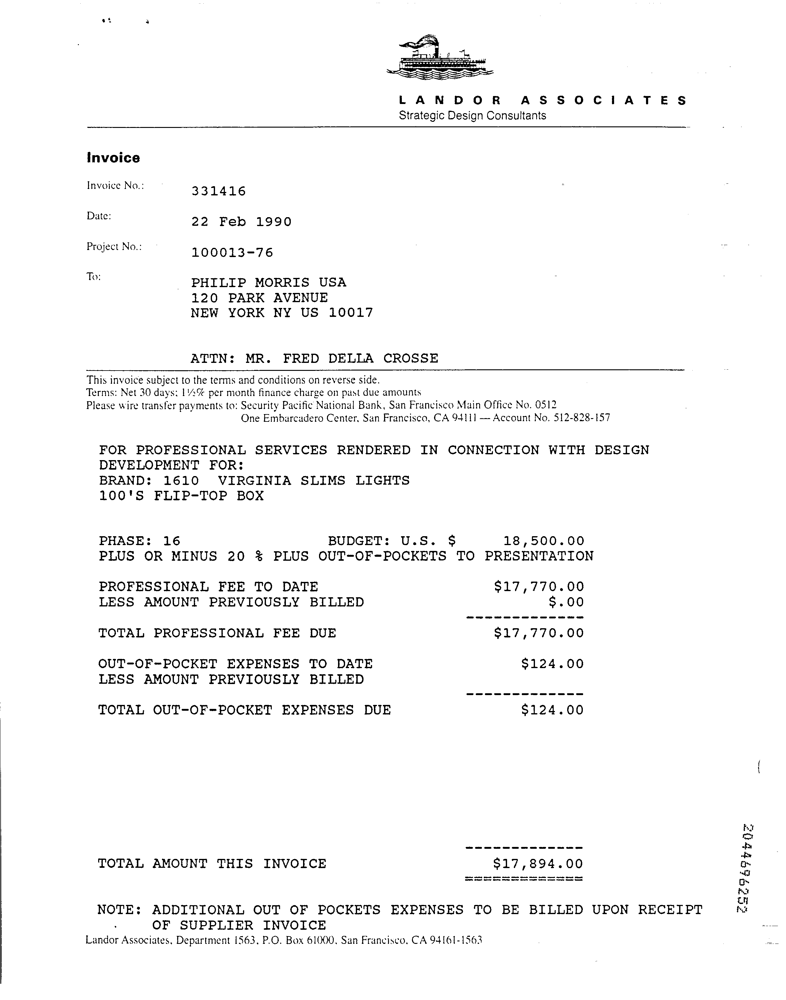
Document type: Invoice